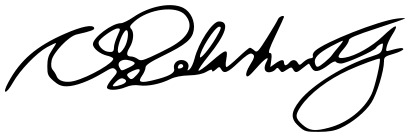
Signature of: catherine delahunty